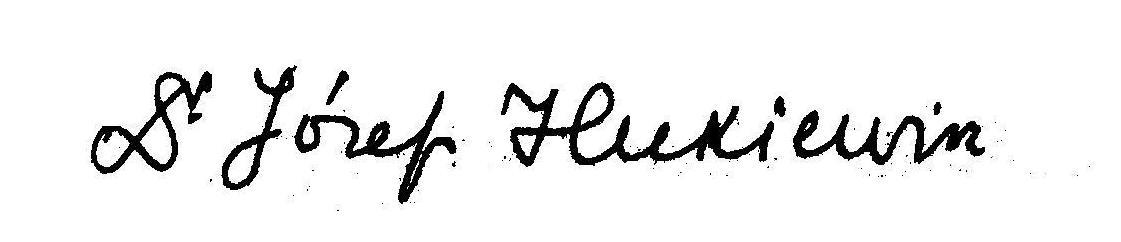
Signature of: józef hukiewicz